Question: What is the suspected problem?
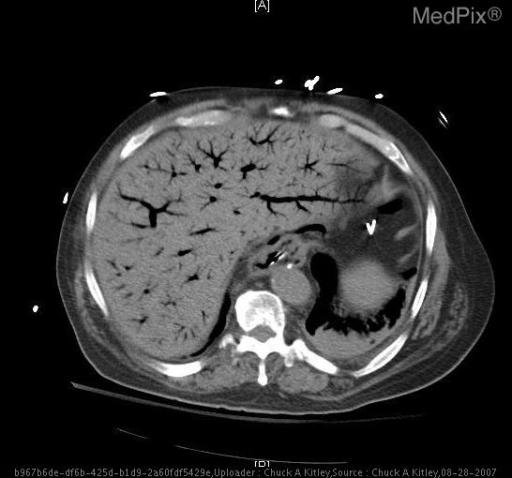
Answer: The findings suggest Multiple linear and curvilinear lucencies are noted on the scout images throughout the liver, as well as multiple dilated air filled loops of small and large bowel. On the axial CT images, air was noted within the bowel wall completely surrounding the lumen throughout multiple loops of small bowel, as well as air within the mesenteric vasculature, and within the portal venous system peripherally to the edges of the liver.. Axial non-enhanced CT images of the liver and small bowel with evidence of portal venous gas, gas within mesenteric vasculature, and pneumatosis intestinalis. The patient might have a history of 76 yo man presents with 1.5 day history of increasing nausea, vomiting, and abdominal distention..